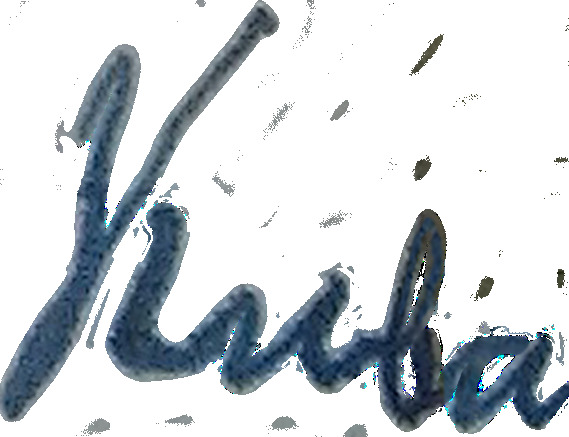
Signature of: olena ivanovna kiva